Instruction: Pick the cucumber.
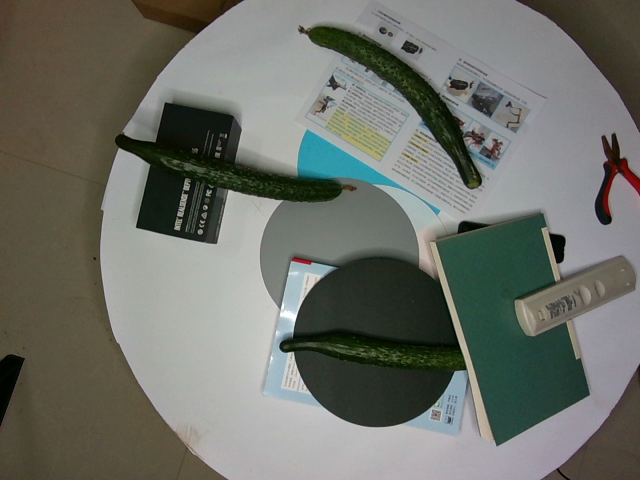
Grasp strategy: vertical